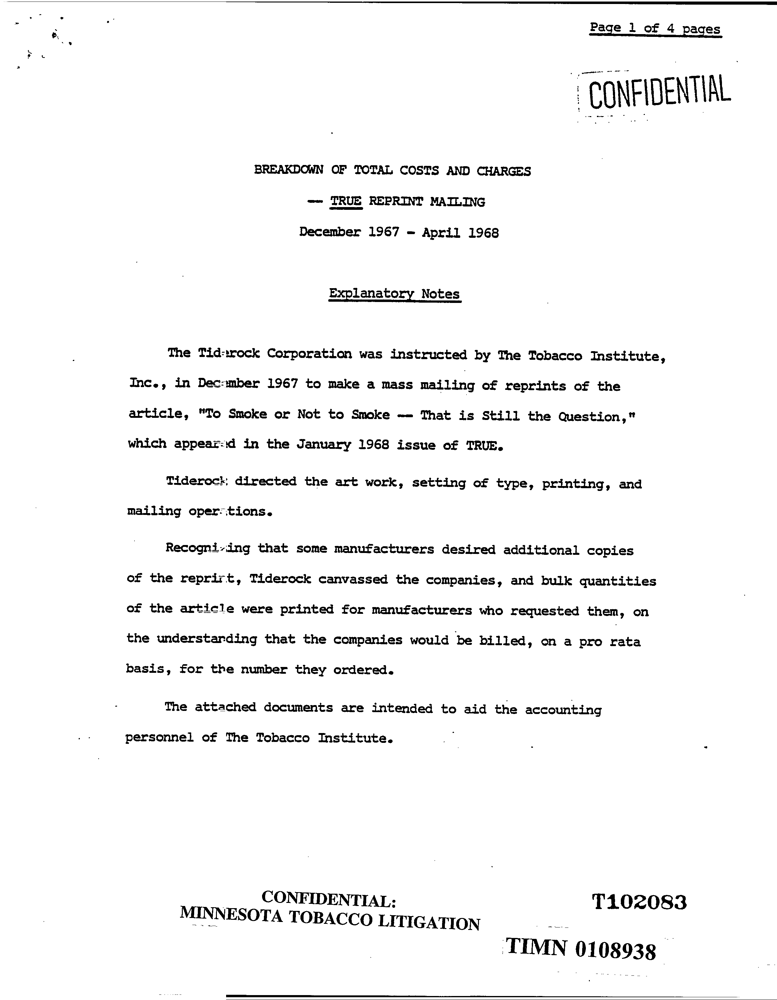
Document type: Invoice